Question: What is the main concern?
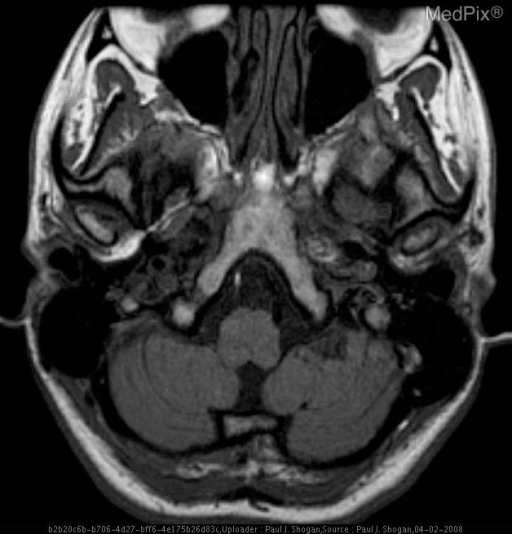
Answer: The findings suggest Occlusion of the right vertebral artery at the C1-2 level with subacute infarction of the right lateral medulla oblongata, and chronic infarction of the left flocculonodular lobe, as a result of traumatic chiropractic cervical manipulation.. T1 weighted axial images at the level of the medulla oblongata and flocculonodular lobe reveal increased signal within the right vertebral artery (absent flow void), consistent with intramural hematoma.  The left vertebral artery reveals a normal signal related flow void.  A wedge shaped focus of decreased signal is noted within the left flocculonodular lobe.. The patient might have a history of 28 y.o. woman, four months postpartum, with onset of neck pain, severe vertigo associated with severe vomiting, anesthesia of the right hemi-facial region and loss of sensation in the region of the left upper and lower extremities immediately following cervical chiropractic manipulation.  The patient was unsuccessfully treated for vertigo associated with Meniere’s disease. The patient underwent a second cervical chiropractic treatment 15 days later, and presented with recurrent severe vertigo and associated hemi-anesthesia and difficulty phonating.  Imaging was obtained one month following the initial chiropractic treatment.